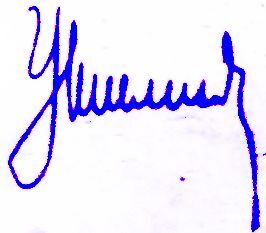
Signature of: józef unszlicht